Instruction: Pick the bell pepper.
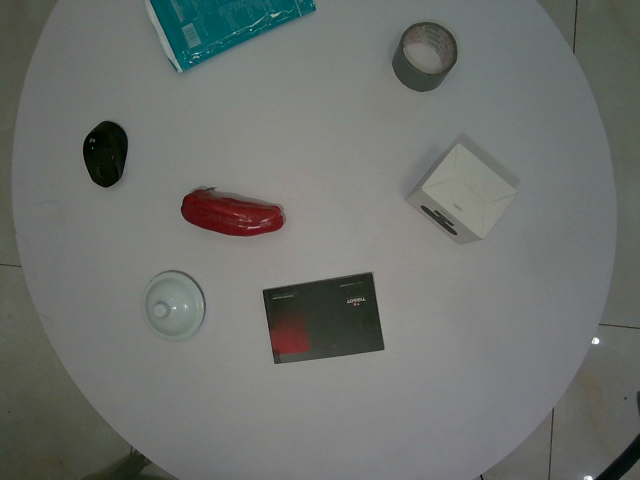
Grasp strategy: vertical